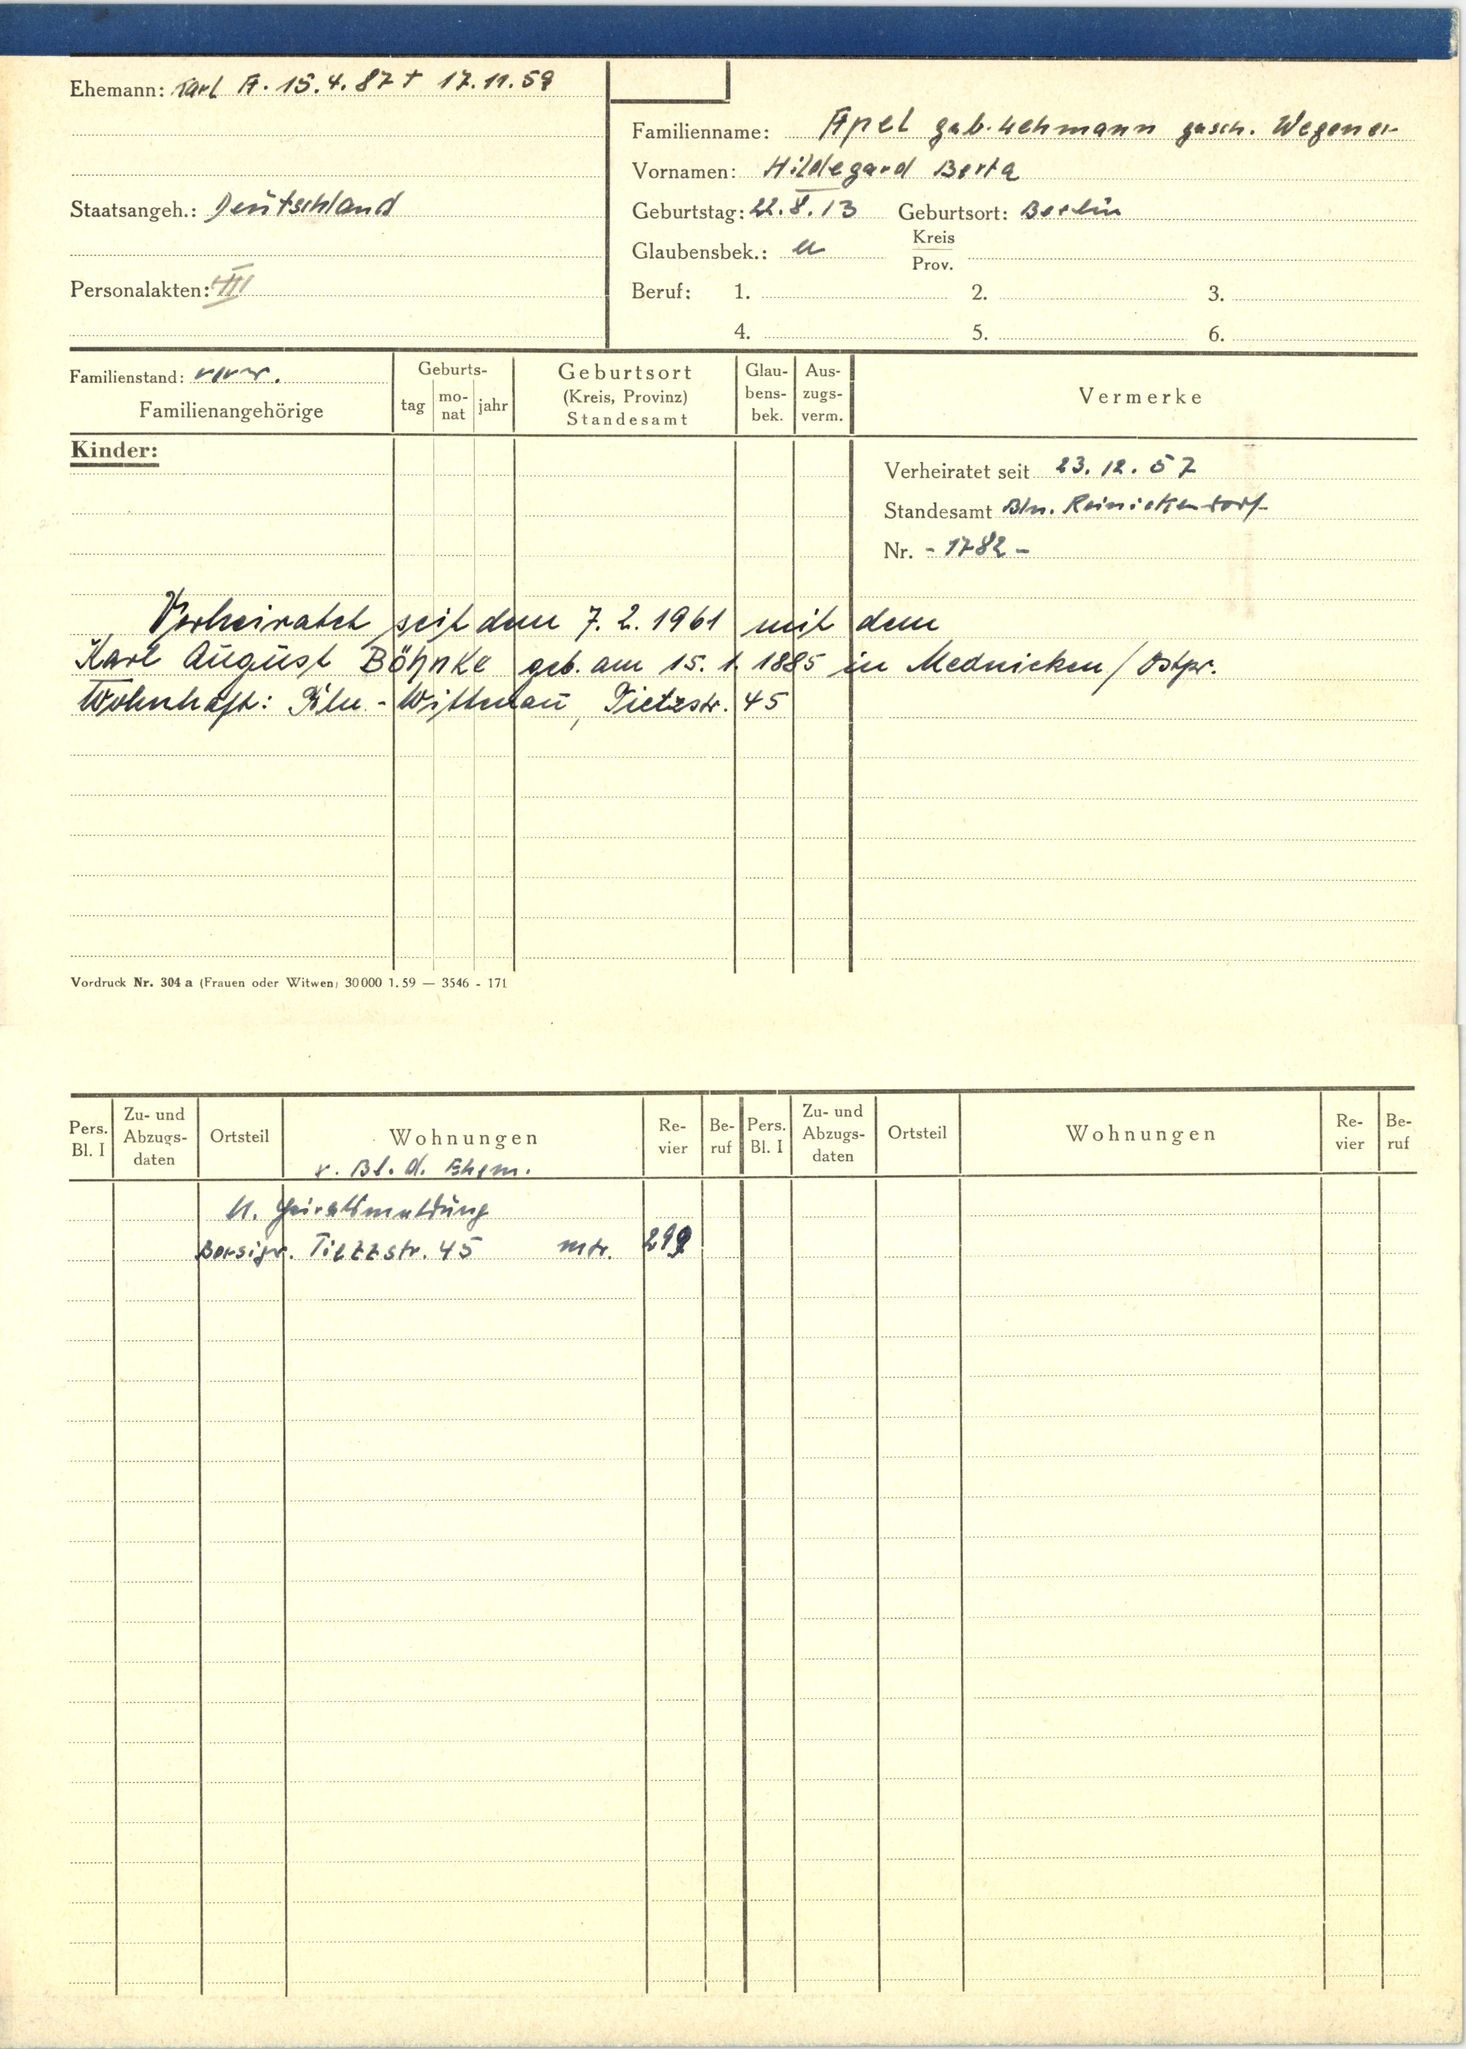
Apel geb. Lehmann gesch. Wegener